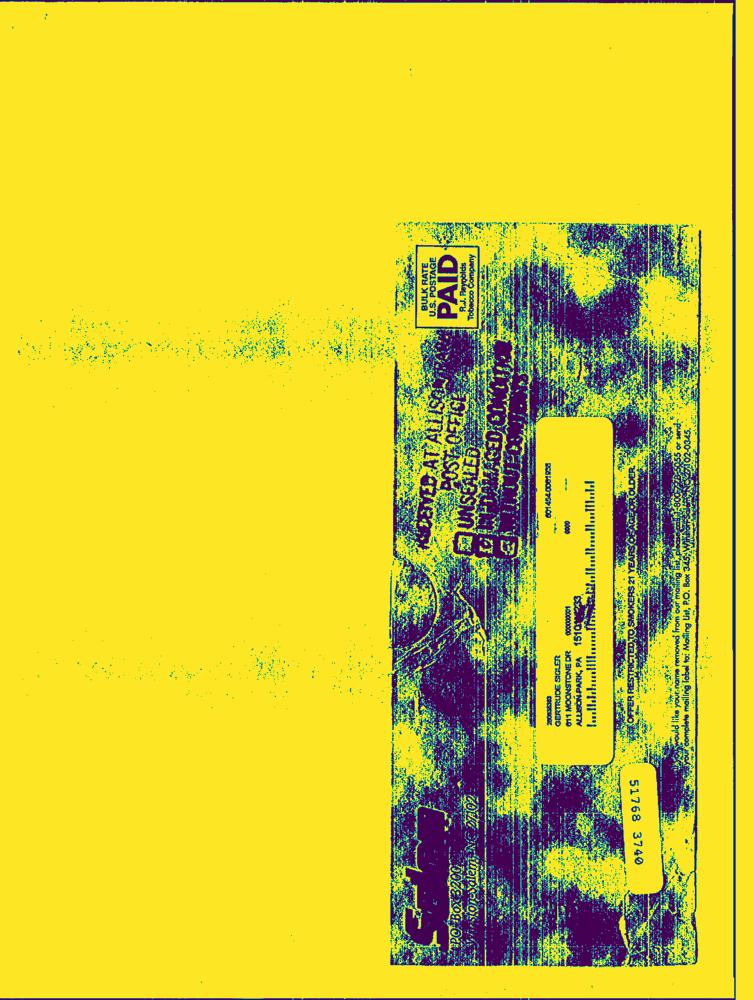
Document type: Hand-Written